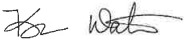
Signature of: kevin waters